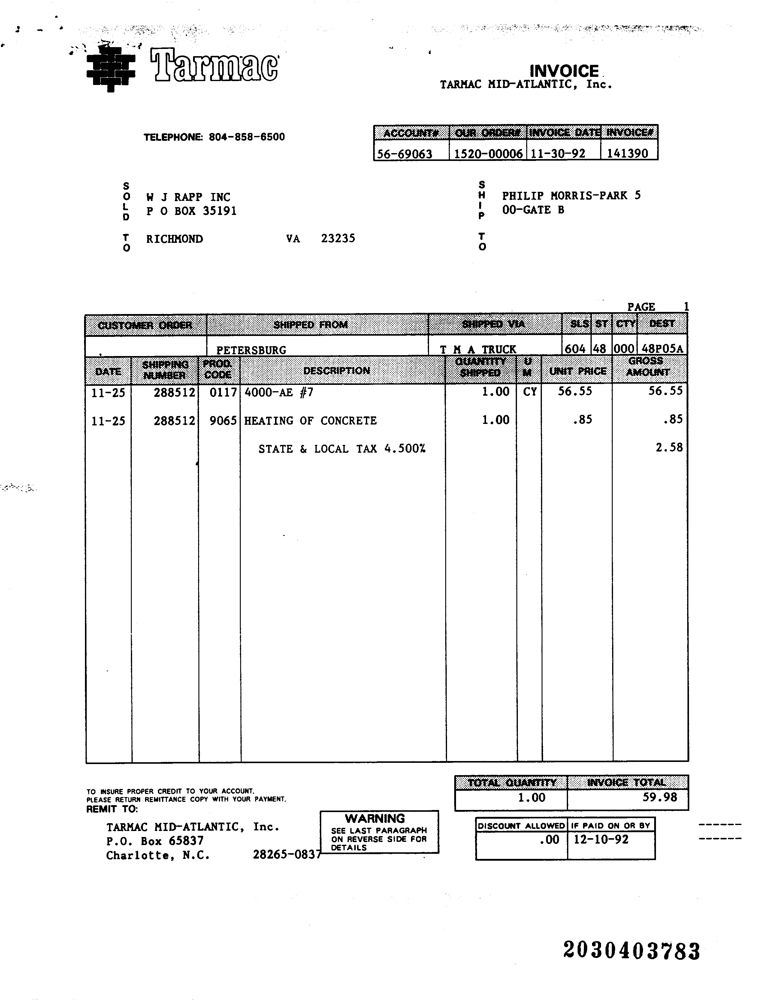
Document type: Invoice